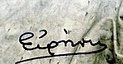
Signature of: princess irene of greece and denmark